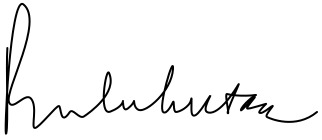
Signature of: luhut binsar panjaitan